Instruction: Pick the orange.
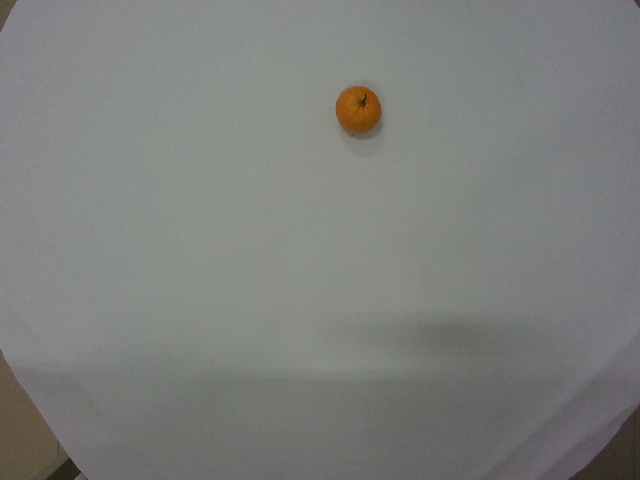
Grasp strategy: vertical